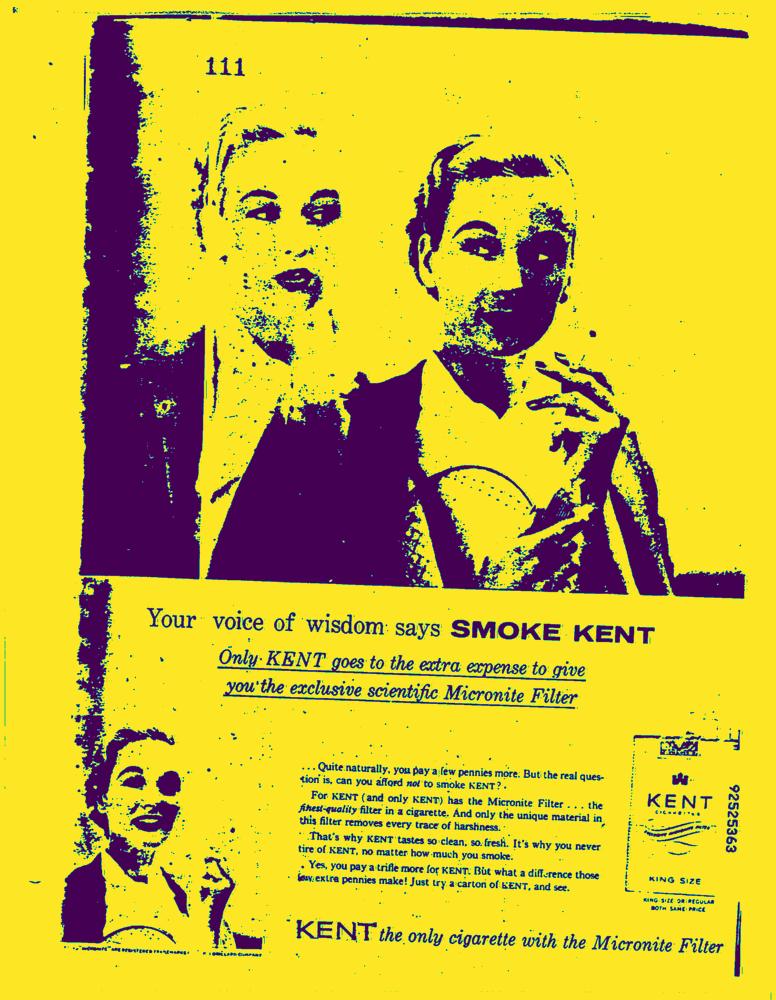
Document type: AD